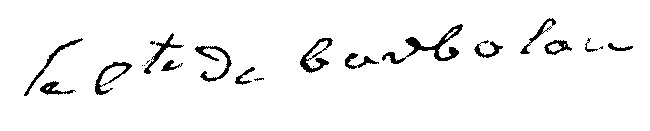
Signature of: clair joseph de barbotan carritz